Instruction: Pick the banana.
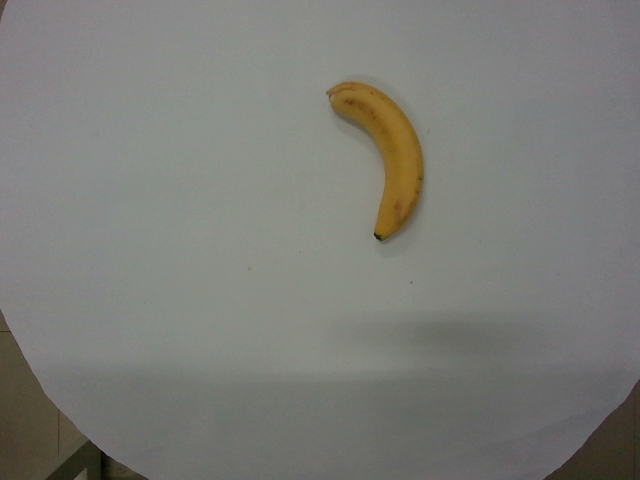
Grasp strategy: vertical